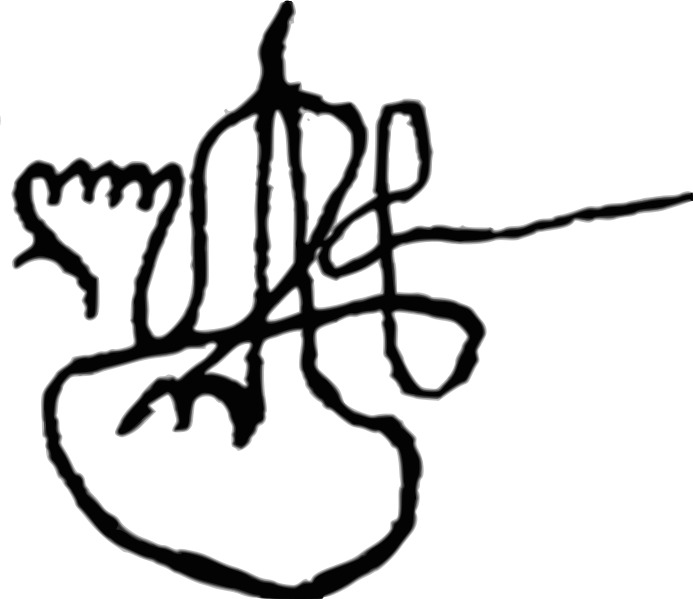
Signature of: luarsab ii of kartli